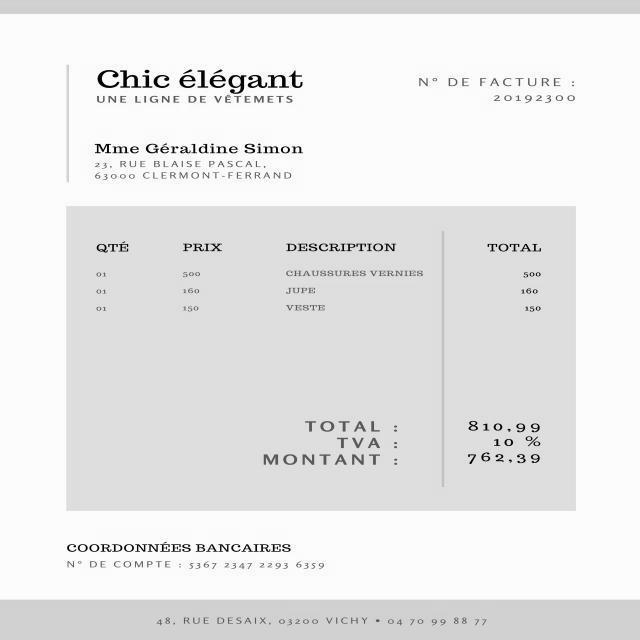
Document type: Invoice